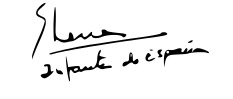
Signature of: infanta elena duchess of lugo